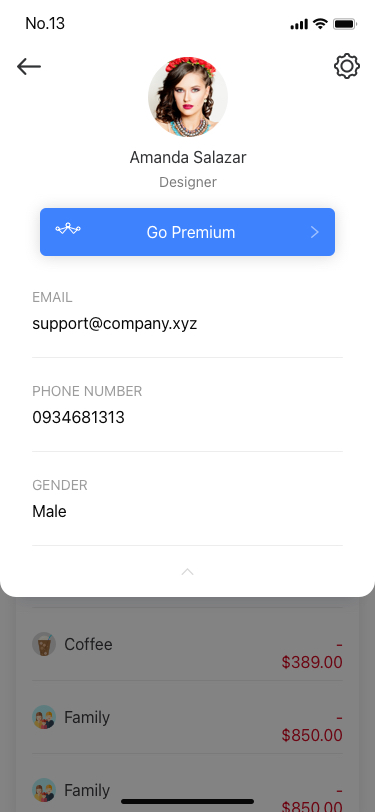
Text in this UI design:
+ $250.00
Salary
- $150.00
Restaurant
- $389.00
Coffee
- $850.00
Family
- $850.00
Family
Top Categories
Amanda Salazar
Designer
Email
support@company.xyz
Phone Number
0934681313
Gender
Male
Go Premium